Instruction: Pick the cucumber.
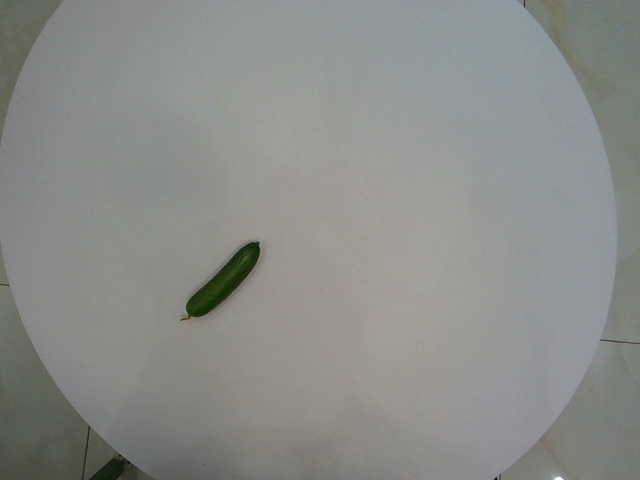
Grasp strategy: vertical